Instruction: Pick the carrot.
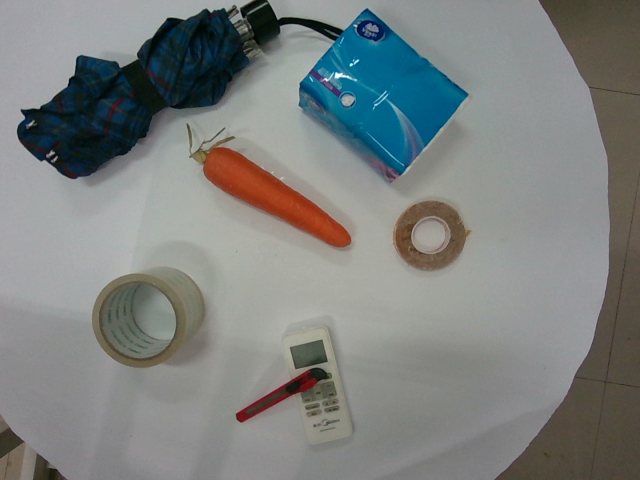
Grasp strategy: vertical